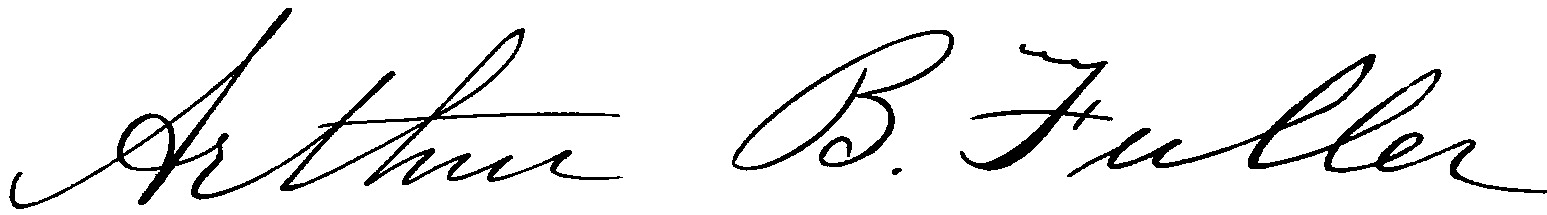
Signature of: arthur buckminster fuller